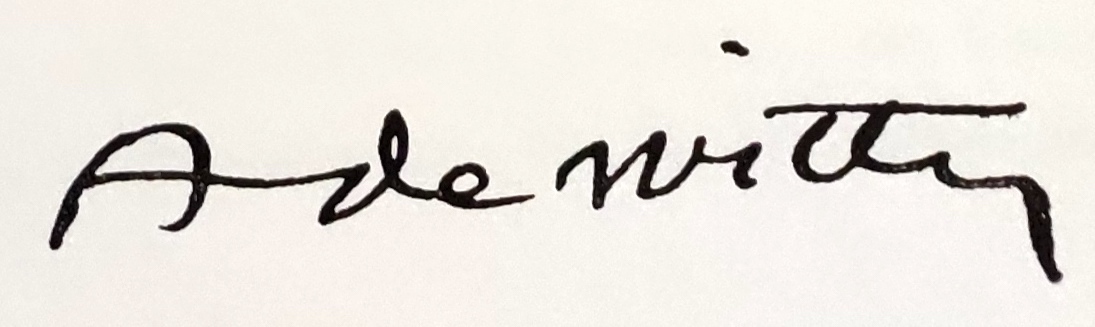
Signature of: adrien de witte